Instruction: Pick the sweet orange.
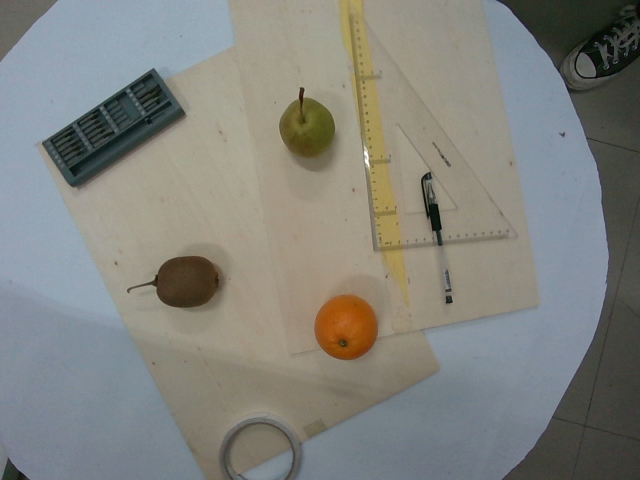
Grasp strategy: vertical